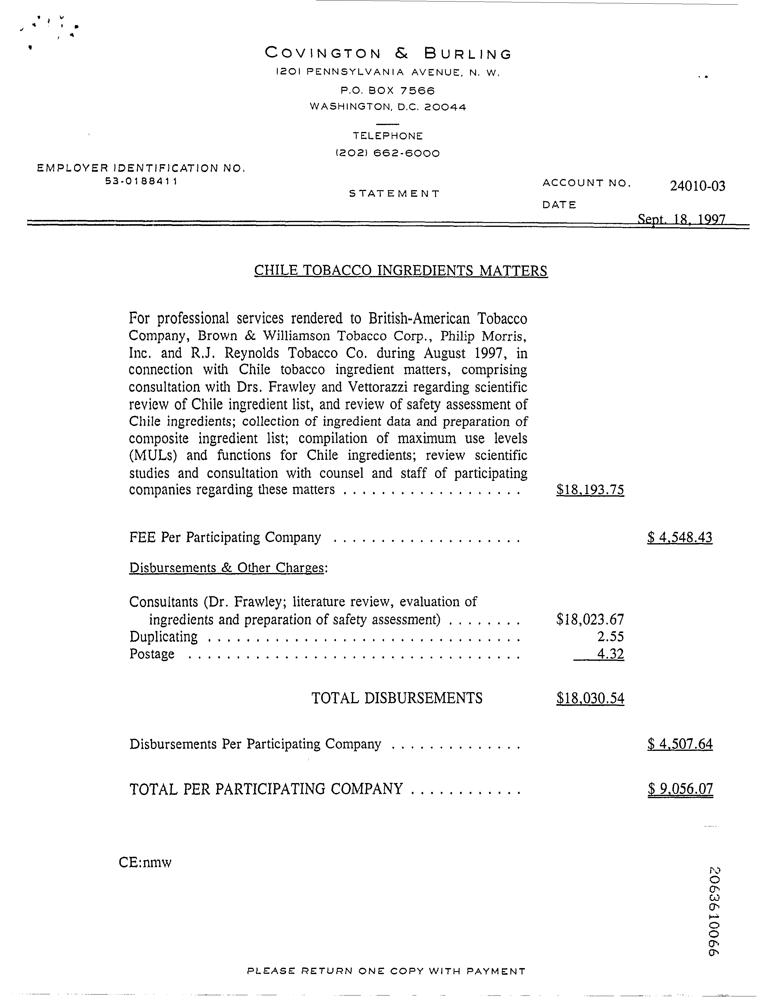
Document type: Invoice